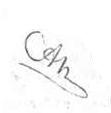
Signature of: adolf neumann